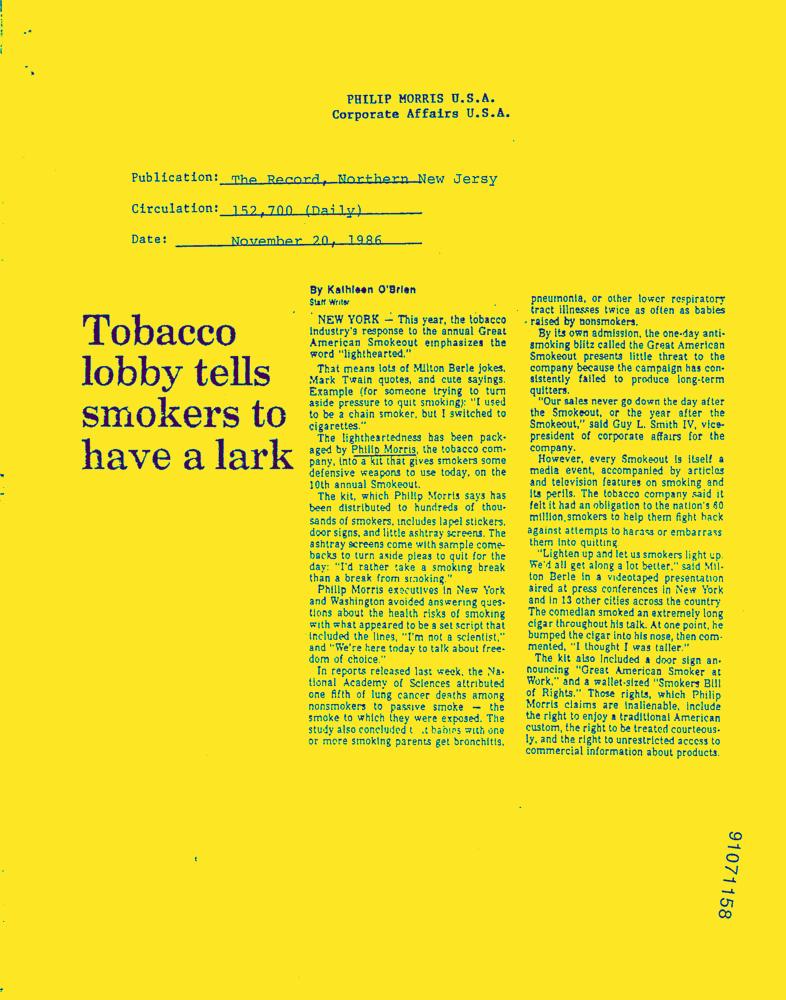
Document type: News-Article